Question: What is the potential diagnosis?
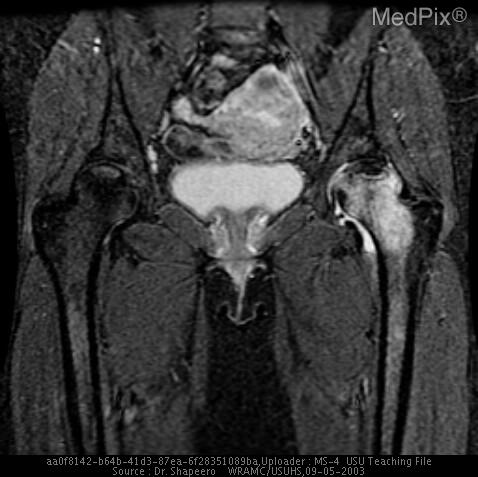
Answer: The possible diagnosis includes Nearly pathognomonic for AVN.